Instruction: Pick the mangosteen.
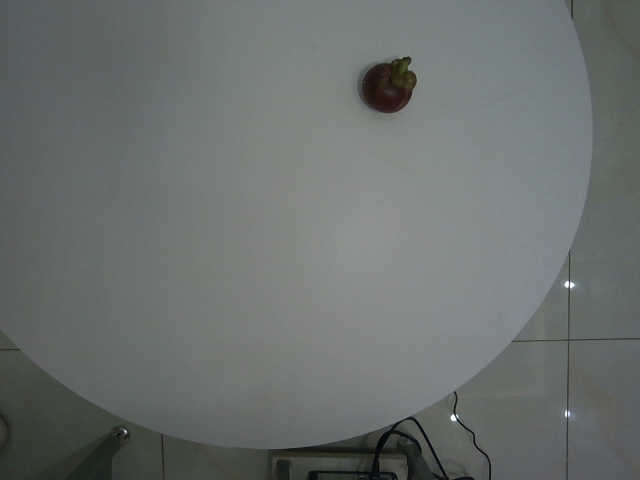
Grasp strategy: vertical